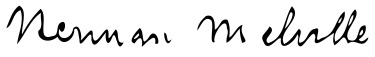
Signature of: herman melville